Question: In what way does the history help explain the case?
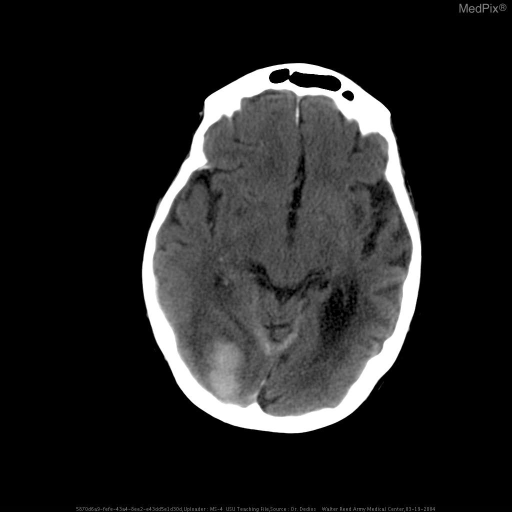
Answer: The patient's history of 89 y/o with past medical history significant for dementia and hypertension, noted to have altered mental status at home. is key in understanding the case.